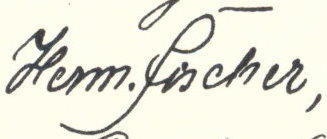
Signature of: hermann fischer